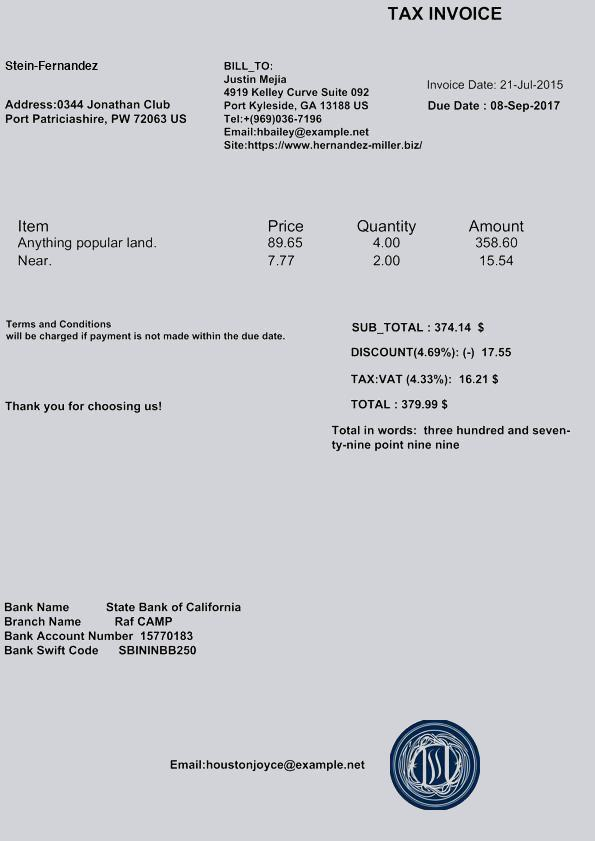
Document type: Invoice